Question: What are the imaging findings?
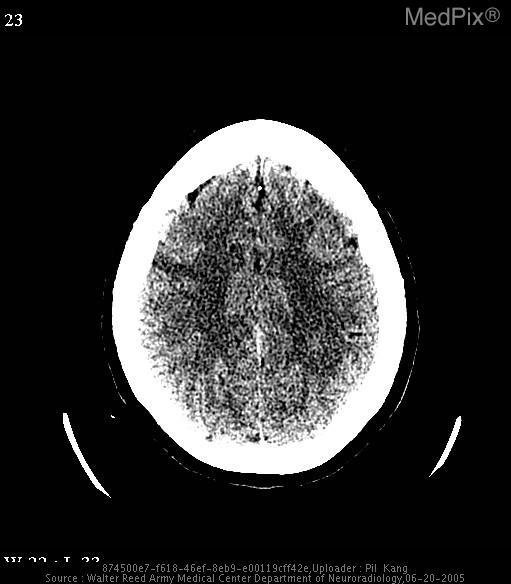
Answer: The imaging shows Non-contrast CT images of the head with "stroke window" settings demonstrate a wedge-shaped focal area of decreased density and loss of gray-white matter differentiation at the leve of the right frontal lobe, just anterior to the central sulcus.

Diffusion weighted and associated ADC map axial MR images show a corresponding focus of restricted diffusion, consistent with an acute infarct. Non-contrast CT images of the head with "stroke window" settings demonstrate a wedge-shaped focal area of decreased density and loss of gray-white matter differentiation at the leve of the right frontal lobe, just anterior to the central sulcus..